Question: How does the patient history play a role?
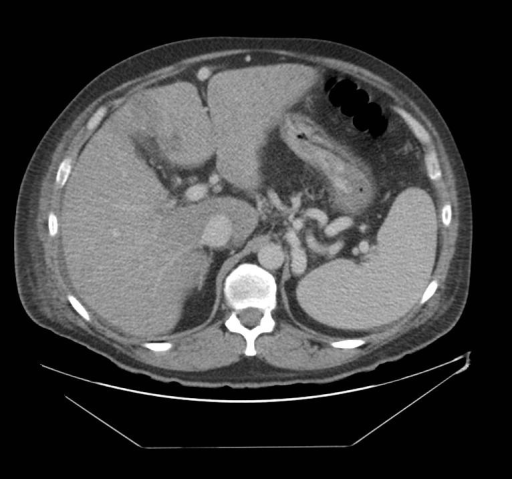
Answer: The patient's history of 49 y/o white male with a history of heavy EtOH use (3-4 hard dinks per day over past 35 years) complains of persistent bruising after two recent falls in which he did not lose consciousness.  Pt reports yellowing of his skin and eyes, and a bloated abdomen over past five days.  He has had several no bleeds in the past two days, and two black and tarry foul smelling stools.  No episodes of hemoptysis is key in understanding the case.